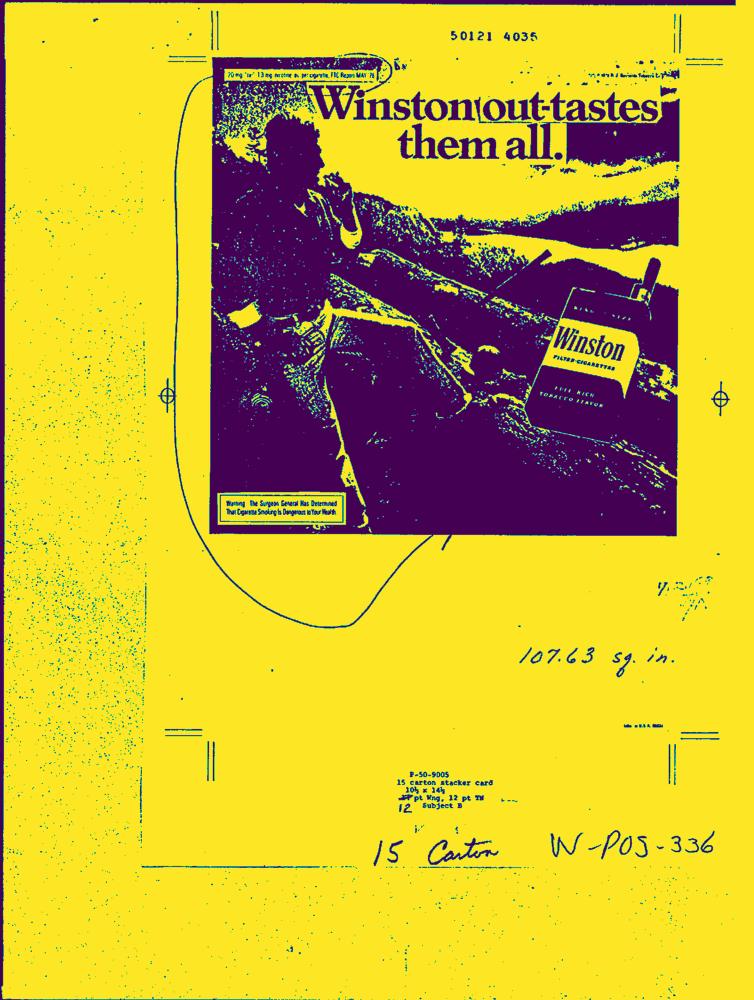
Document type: AD